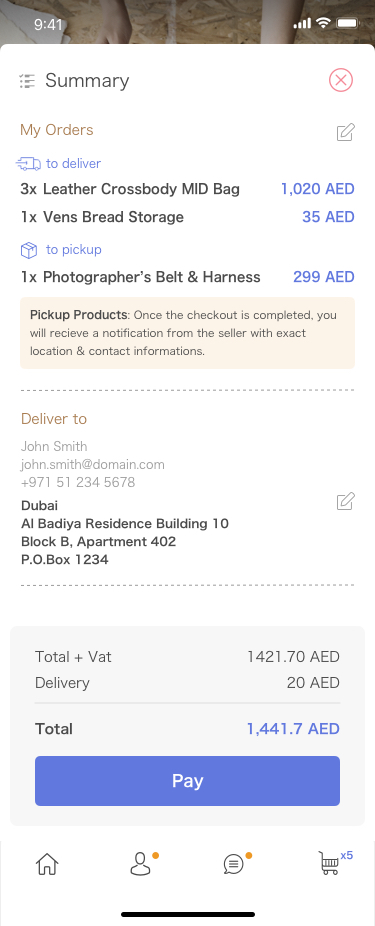
Text in this UI design:
Dubai
Al Badiya Residence Building 10
Block B, Apartment 402
P.O.Box 1234
John Smith
john.smith@domain.com
+971 51 234 5678
Deliver to
Pickup Products: Once the checkout is completed, you will recieve a notification from the seller with exact location & contact informations.
299 AED
Photographer’s Belt & Harness
1x
to pickup
35 AED
Vens Bread Storage
1x
1,020 AED
Leather Crossbody MID Bag
3x
to deliver
My Orders
Summary
1,441.7 AED
Total
20 AED
Delivery
1421.70 AED
Total + Vat